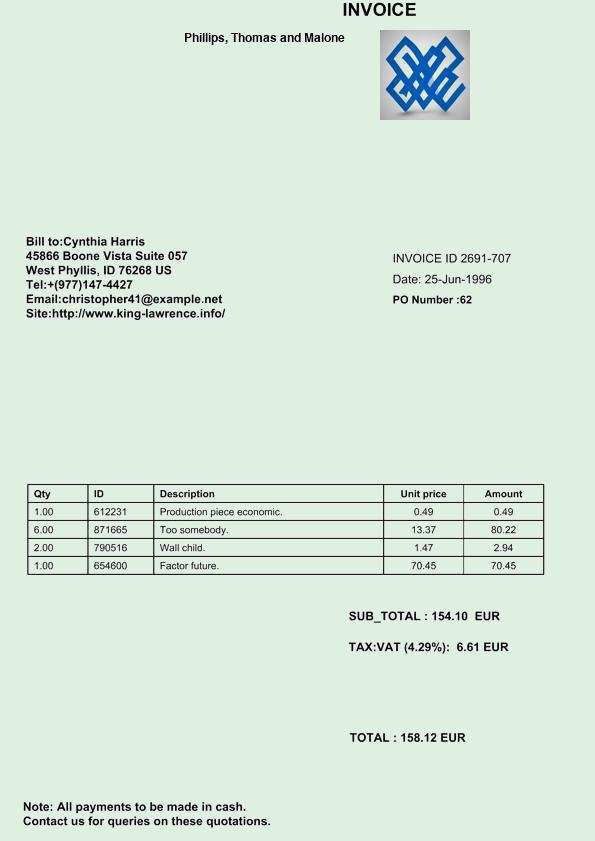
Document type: Invoice